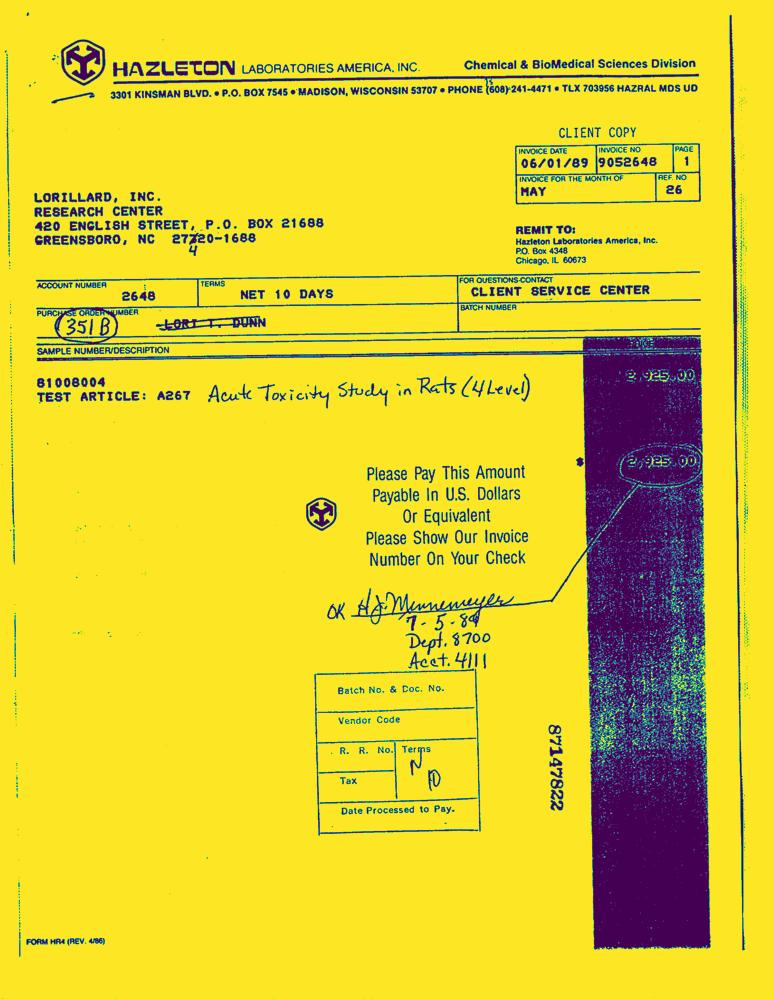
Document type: Invoice-Doc